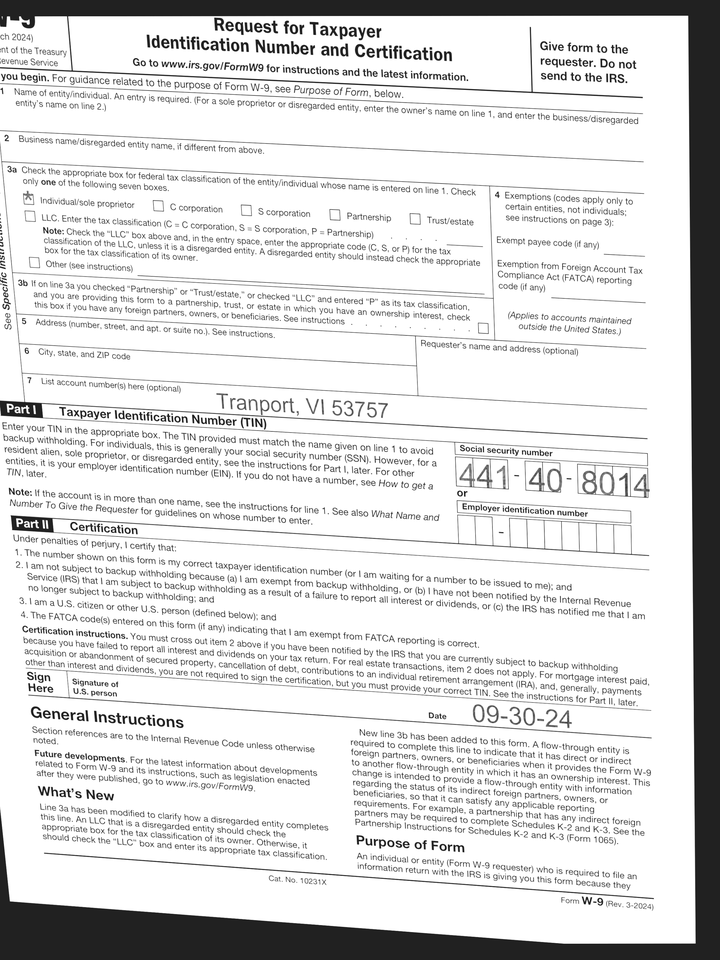
adr2: Tranport, VI 53757
cbx: yes
ssn: 441408014
sdt: 09-30-24